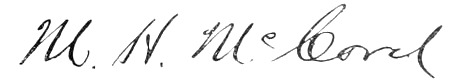
Signature of: myron h mccord